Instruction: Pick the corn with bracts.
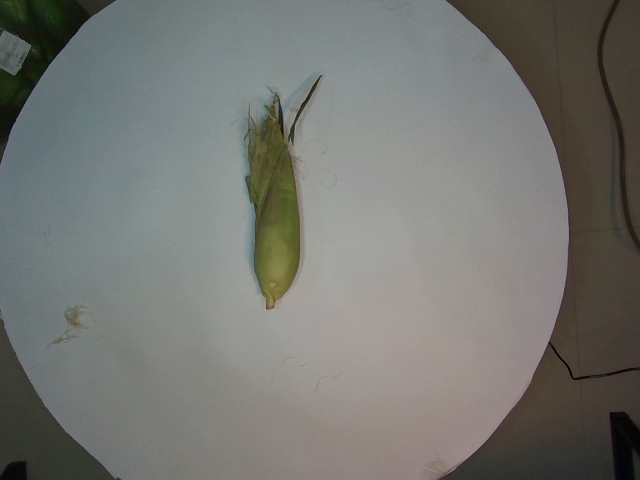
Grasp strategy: vertical